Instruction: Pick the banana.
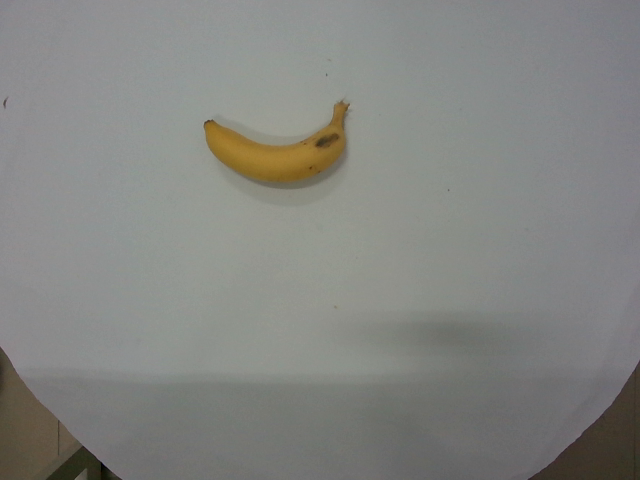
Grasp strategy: vertical